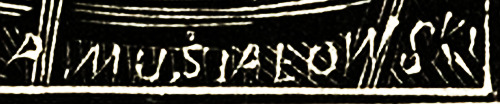
Signature of: antoni musiałowski